Question: What do the imaging results show?
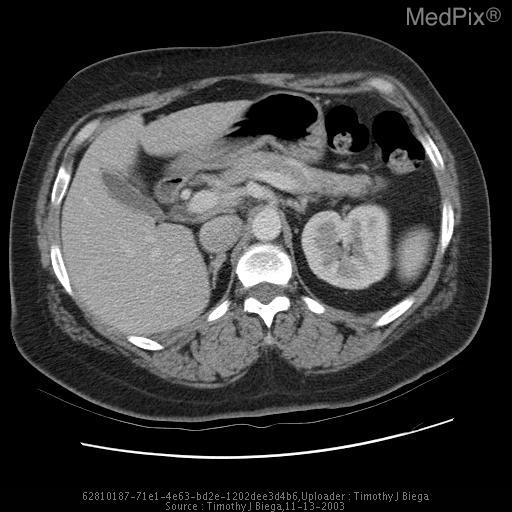
Answer: The imaging shows Bone scan demonstrates no osteoblastic metastatic disease.  The right kidney is not visualized.  A CT scan demonstrates absence of the right kidney, but the right adrenal gland is intact and normal in appearance.  The patient reports no history of right nephrectomy. Multiple CT images demonstrate absence of the right kidney.  The right adrenal gland is normal by CT criteria..